Question: What might the diagnosis be?
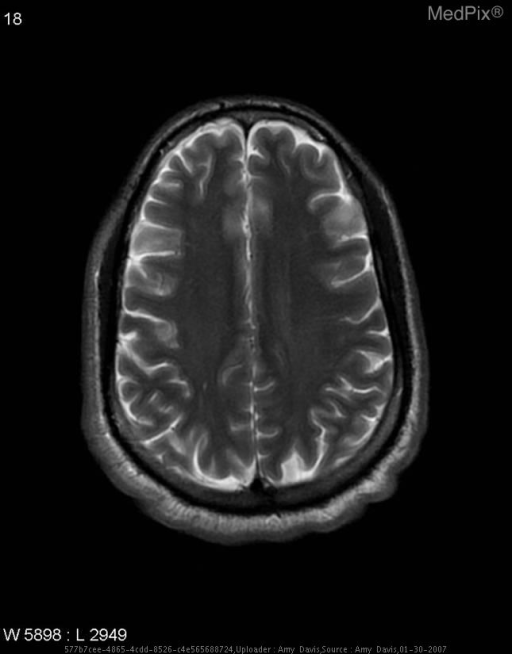
Answer: The possible diagnosis includes Transient Ischemic Attack
Focal infection
Meningo-encephalitis.